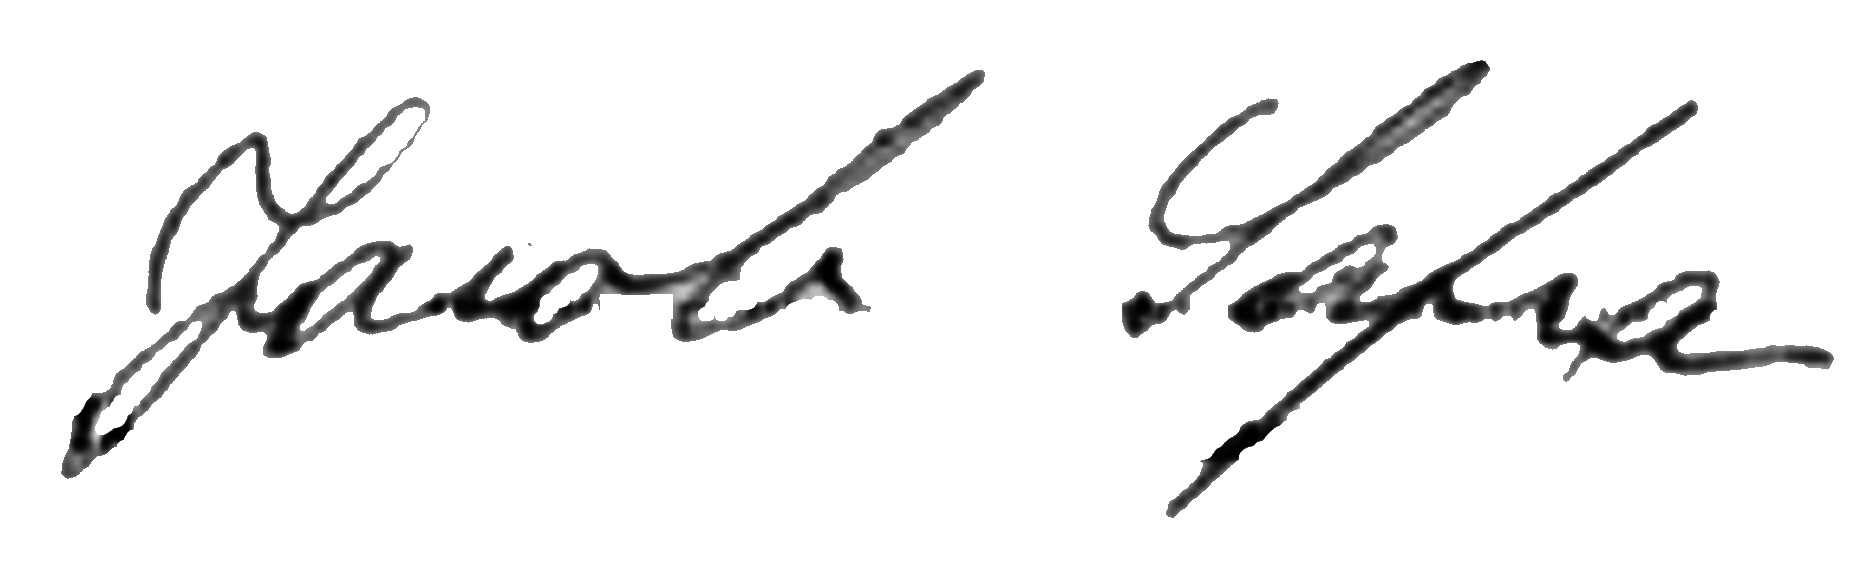
Signature of: jacob safra